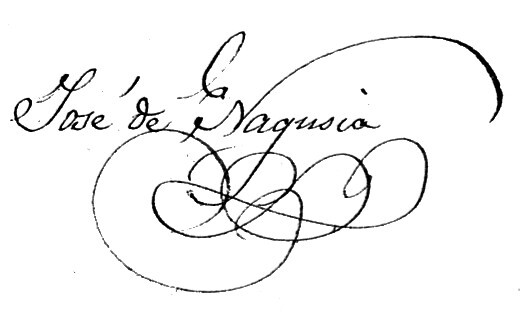
Signature of: josé de nagusia